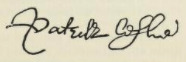
Signature of: sir patrick leslie of iden